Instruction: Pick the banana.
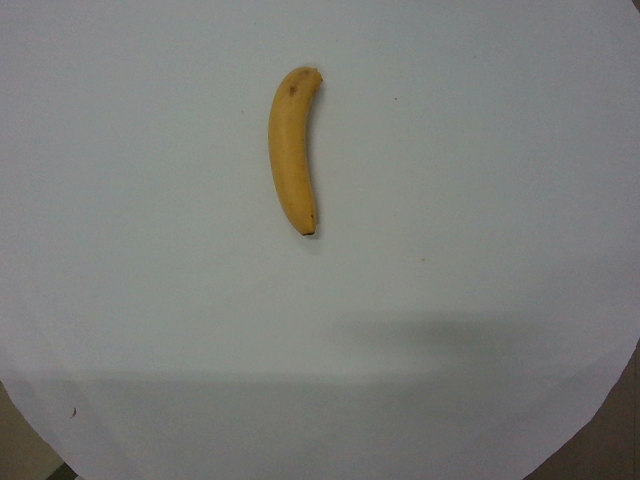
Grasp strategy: vertical